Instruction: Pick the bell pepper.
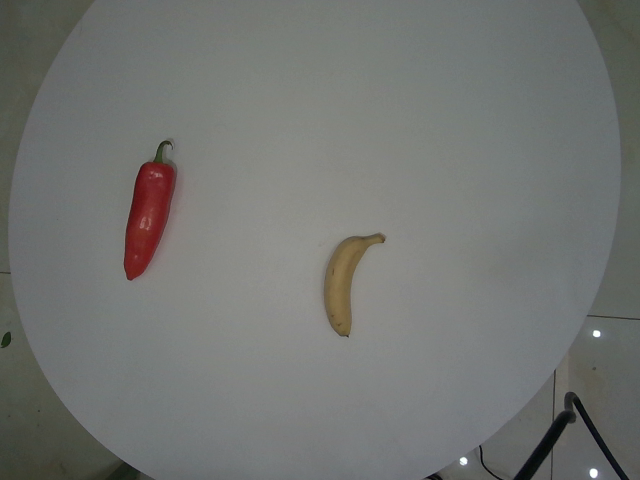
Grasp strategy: vertical